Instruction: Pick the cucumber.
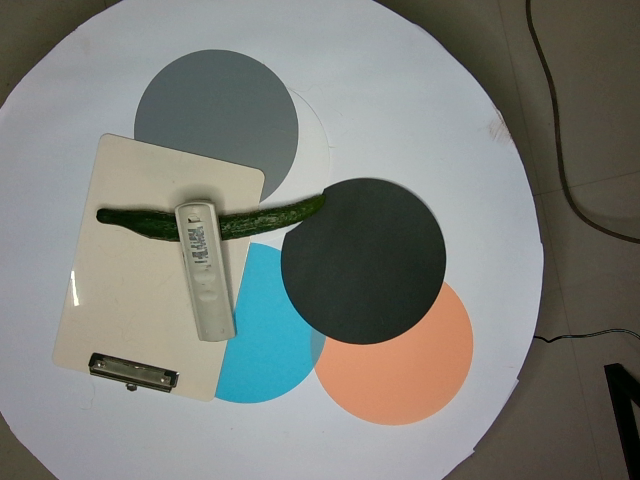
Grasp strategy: vertical